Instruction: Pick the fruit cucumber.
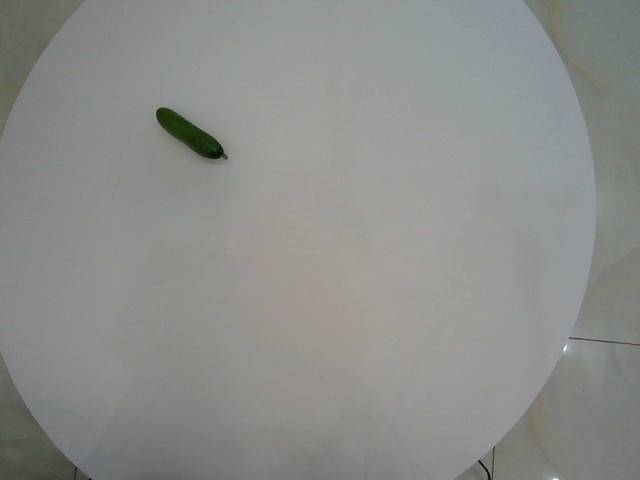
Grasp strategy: vertical